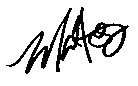
Signature of: mark hoppus